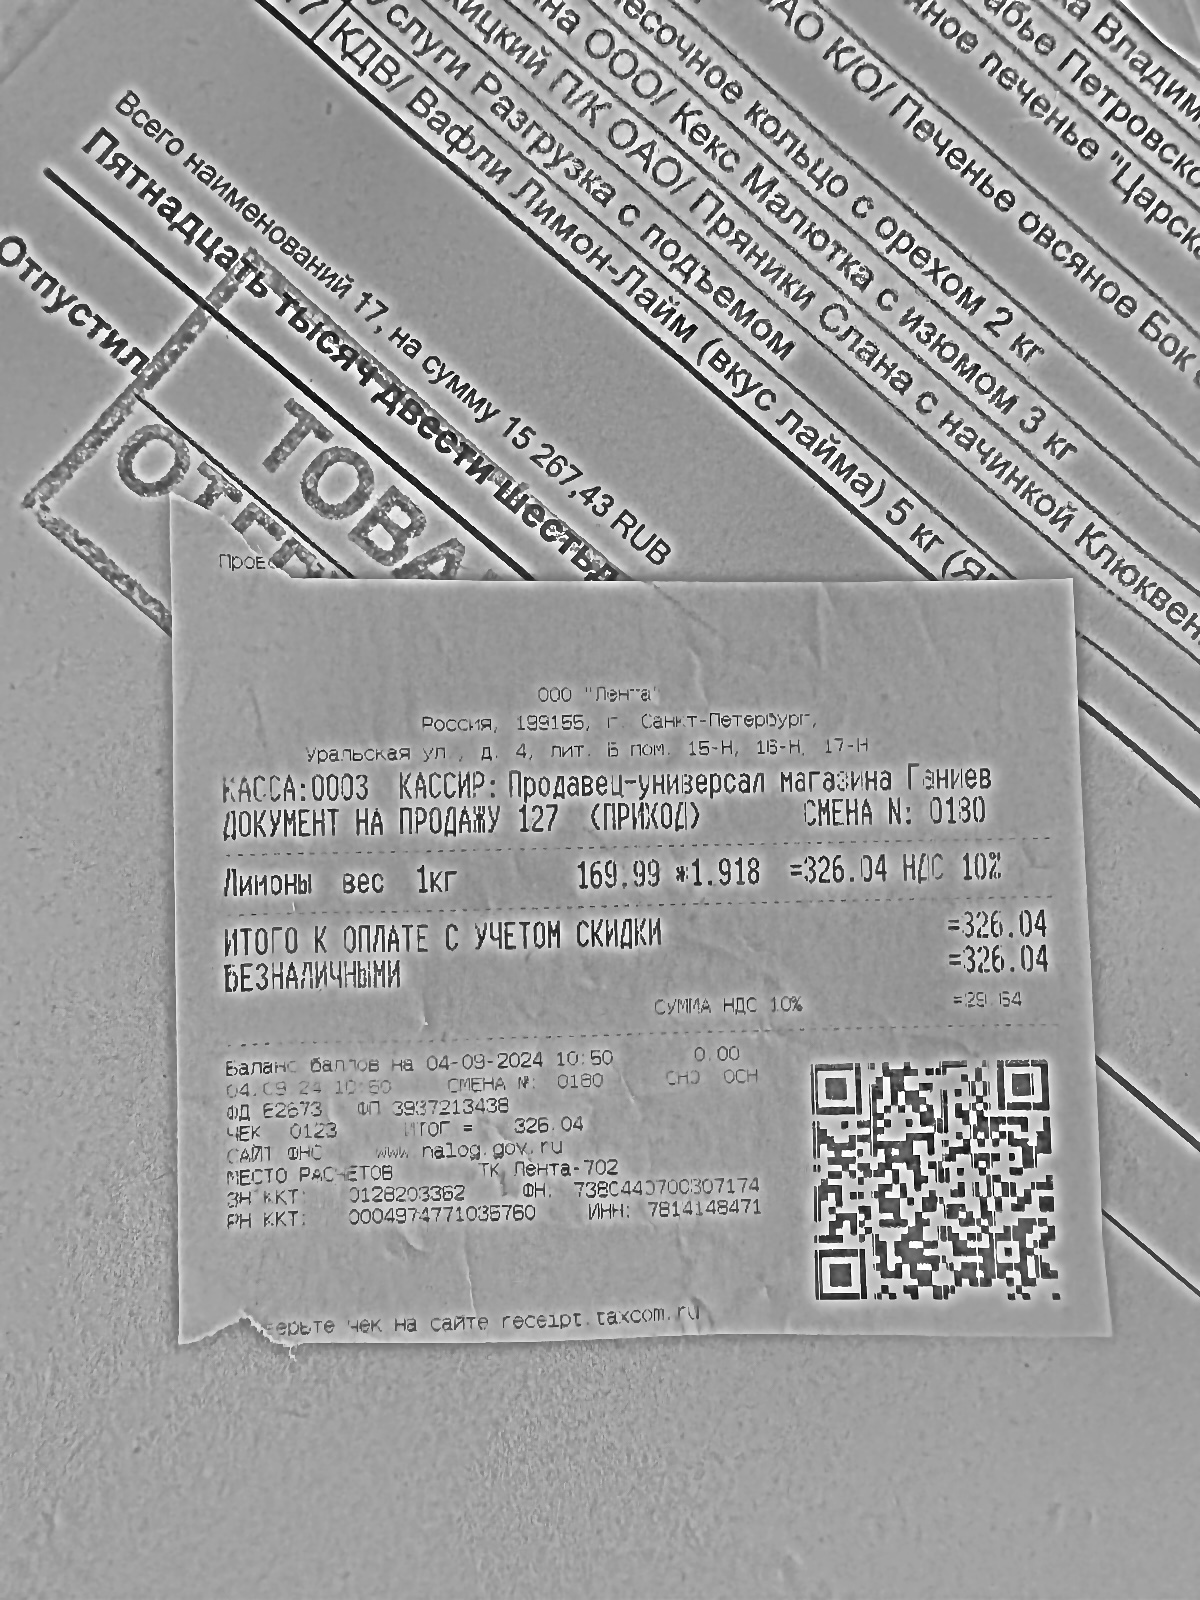
Продавец: ООО "Лента"
ИНН: 7814148471
Дата: 04.09.24 10:50
Товары: Личный вес 1кг
Количество: 1.918
Цена: 169.99
Сумма: 326.04
Итого: 326.04